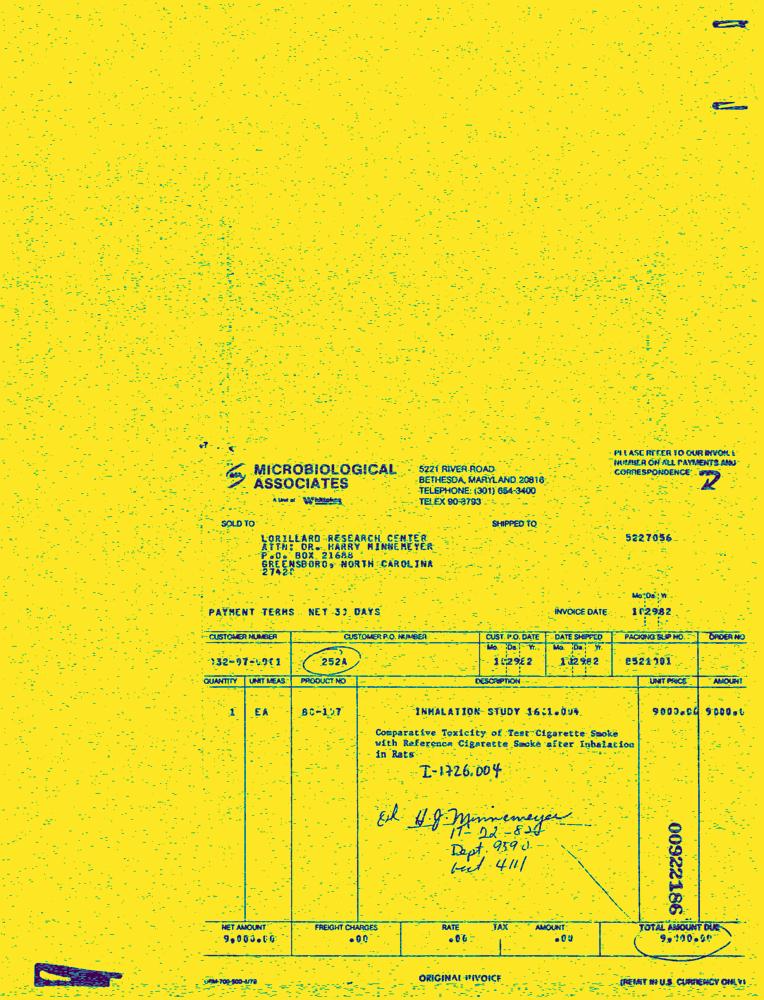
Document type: Invoice-Doc